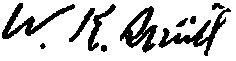
Signature of: william russell smith